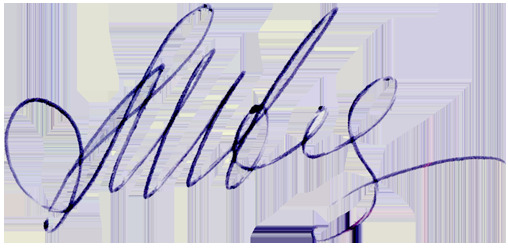
Signature of: lidiya ivanova